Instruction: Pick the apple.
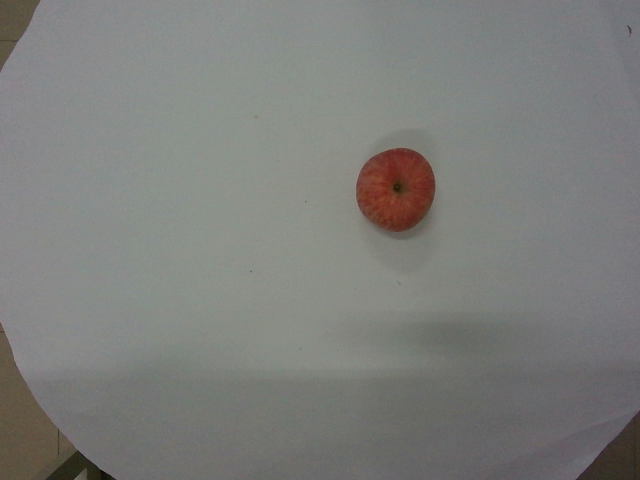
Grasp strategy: vertical